Question: Which state is mentioned in the document?
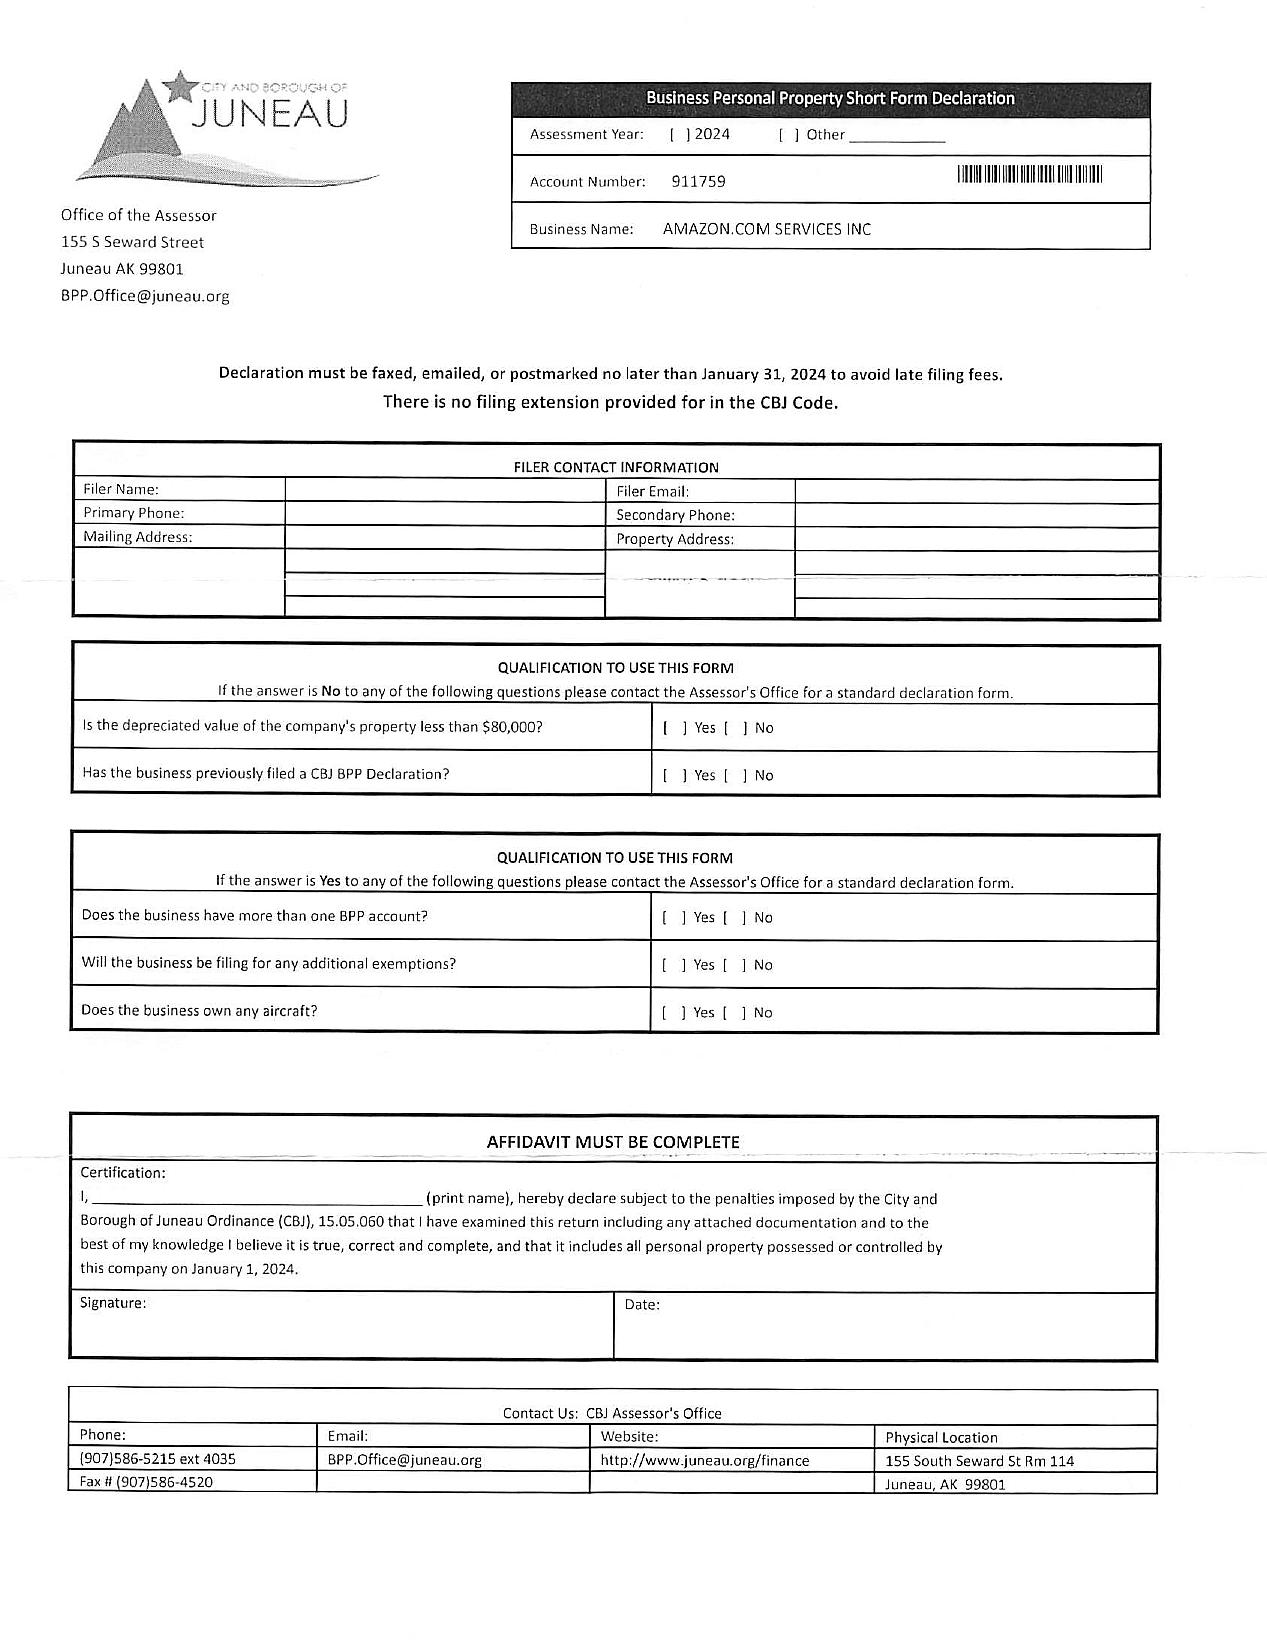
Answer: "AK"